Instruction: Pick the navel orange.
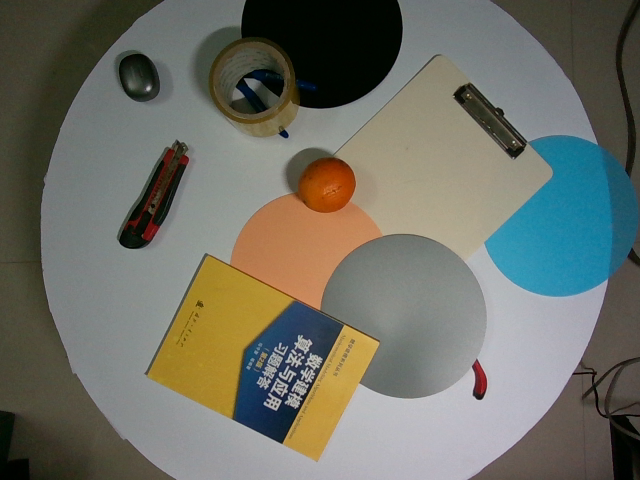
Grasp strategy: vertical